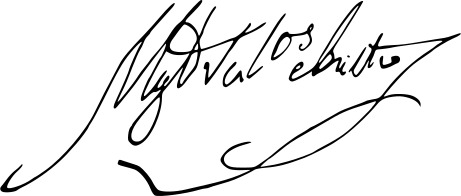
Signature of: miguel de vasconcelos